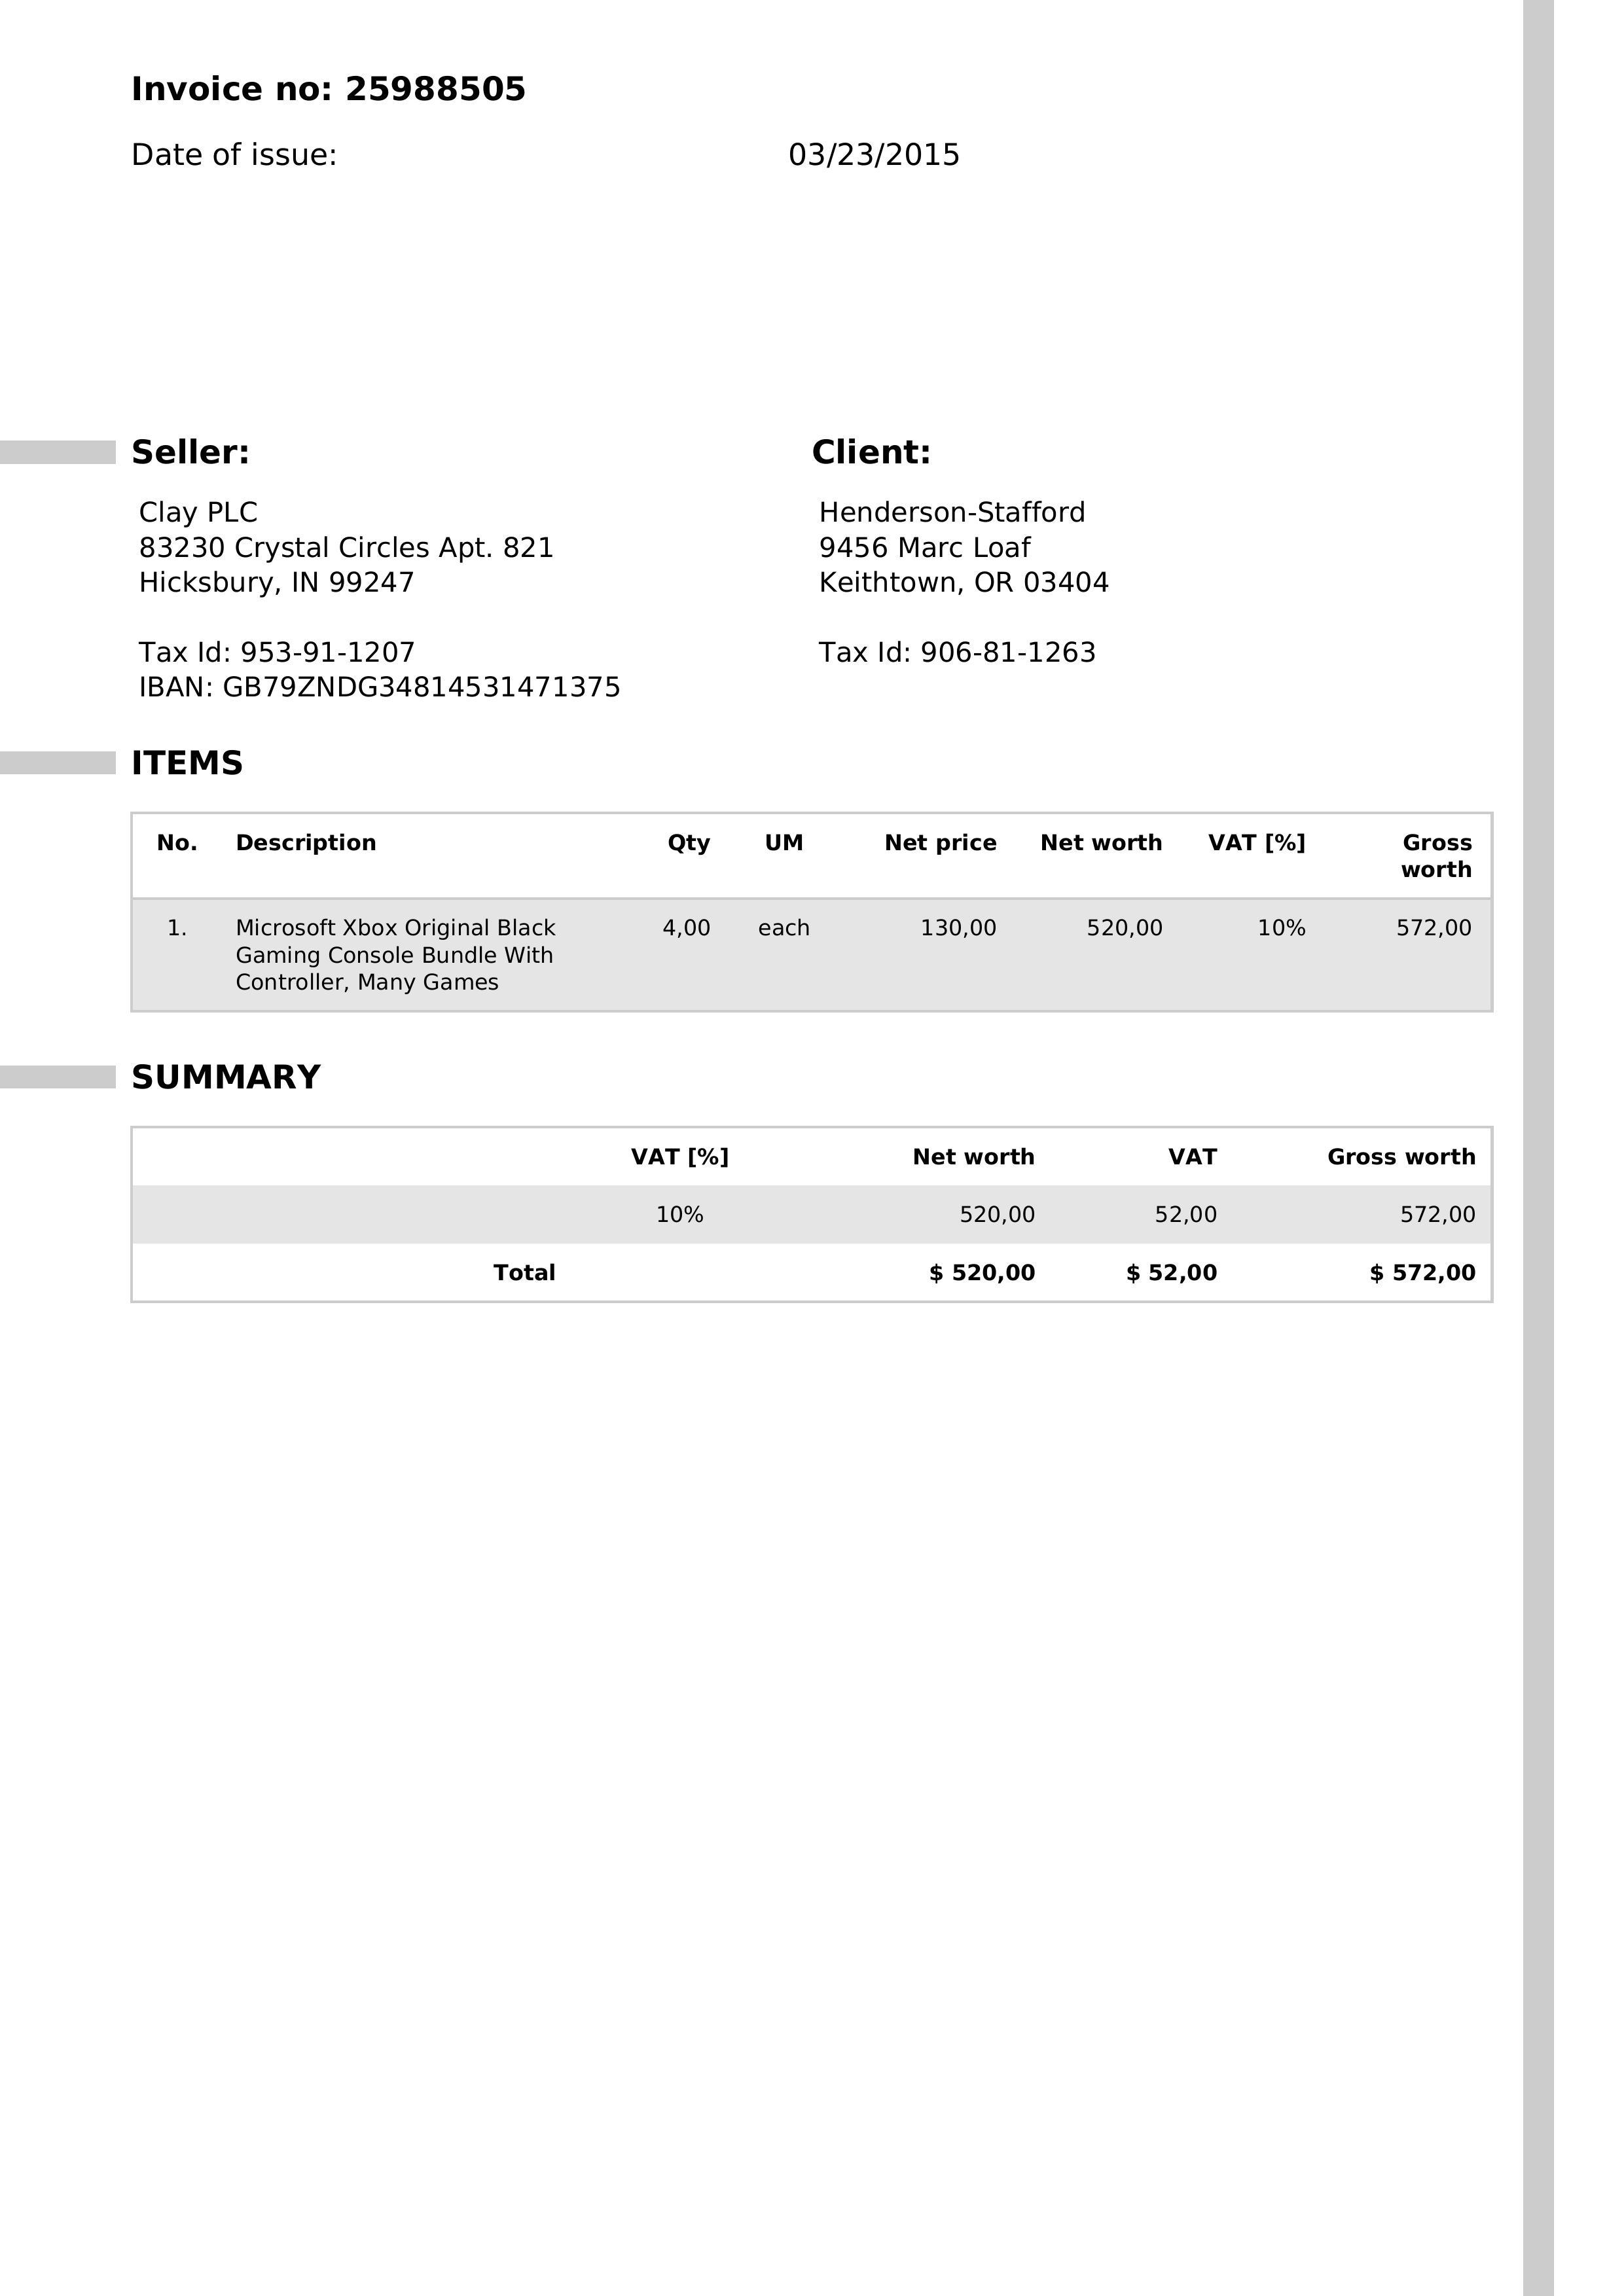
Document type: Invoice